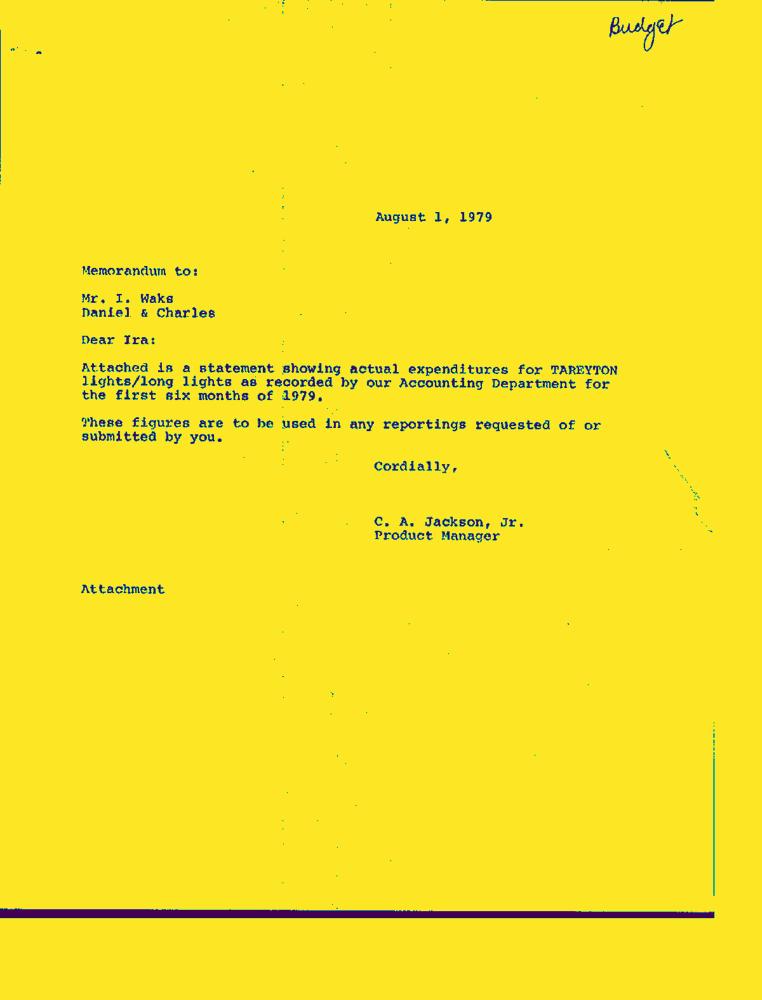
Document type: Letter-Doc